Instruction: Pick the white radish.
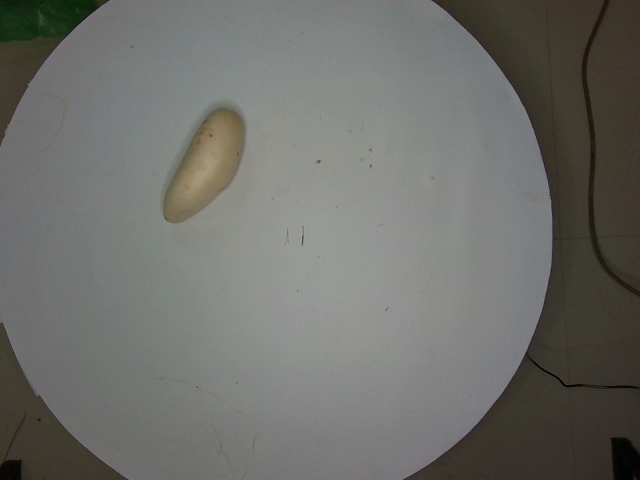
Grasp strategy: vertical